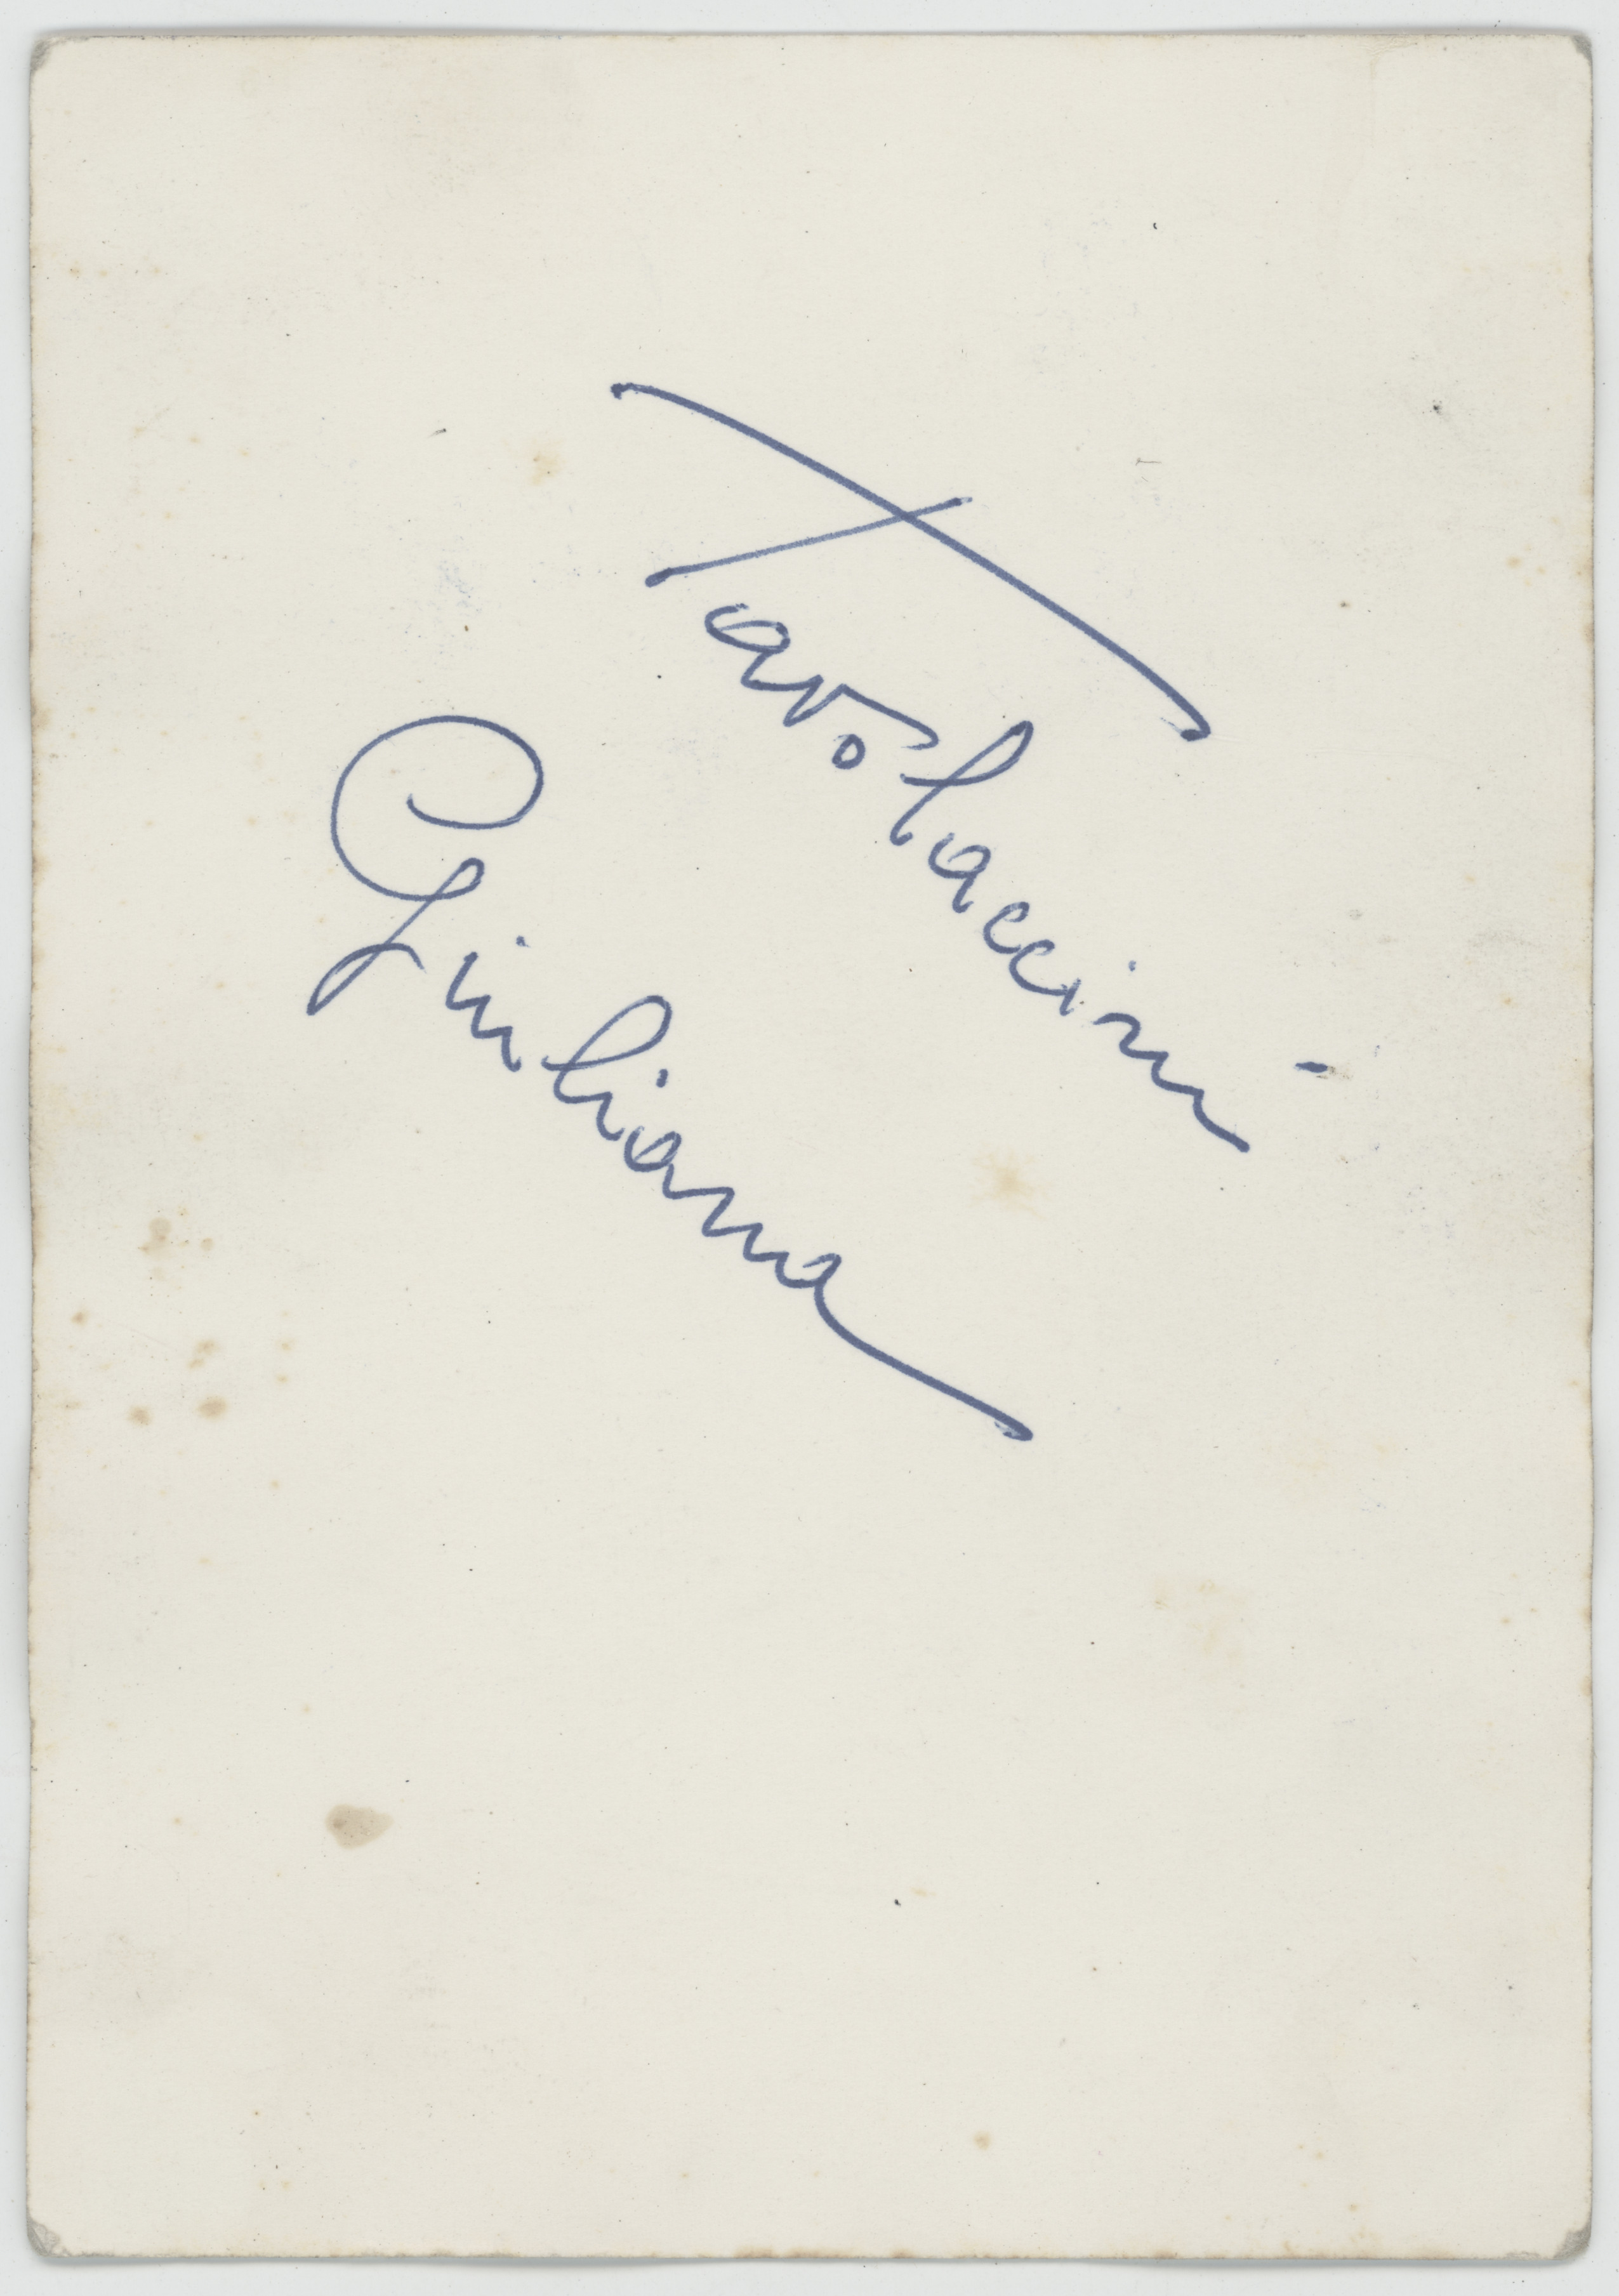
Signature of: giuliana tavolaccini